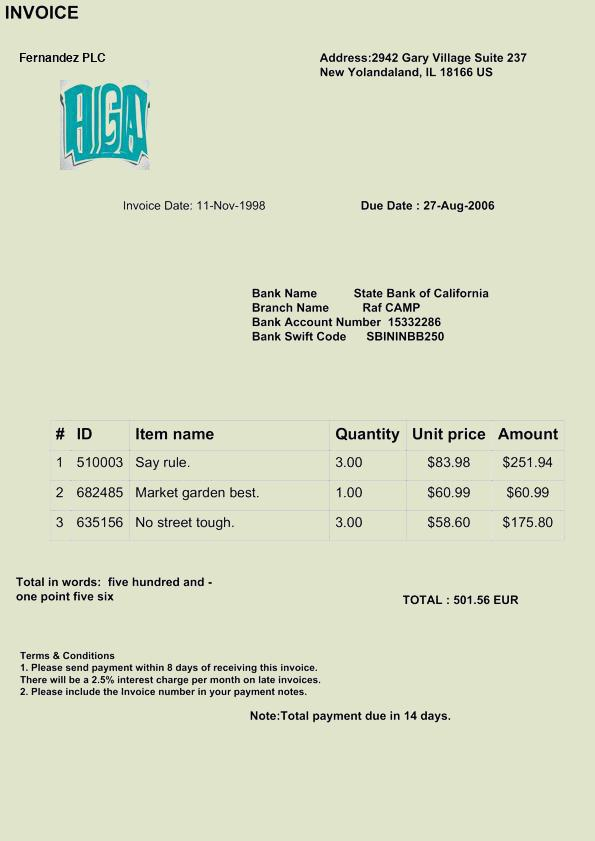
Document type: Invoice